Question: What is the main concern?
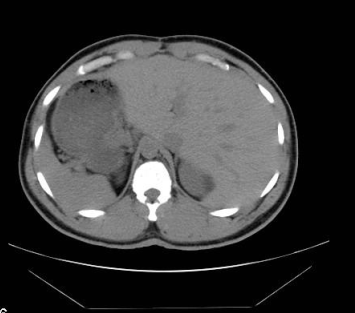
Answer: The findings suggest •  CXR - dextrocardia, bronchus intermedius on the left side of the chest
•  KUB- Liver edge on the left, gastric bubble on the right
•  Abd CT- complete mirror image of all abdominal organs.  No evidence of nephrolithiasis on non-contrast CT. Liver on the left side, stomach on the right side, spleen on right side. The patient might have a history of 41 yo man has painless microscopic hematuria found on screening urinalysis with primary care manager.  No prior Hx..